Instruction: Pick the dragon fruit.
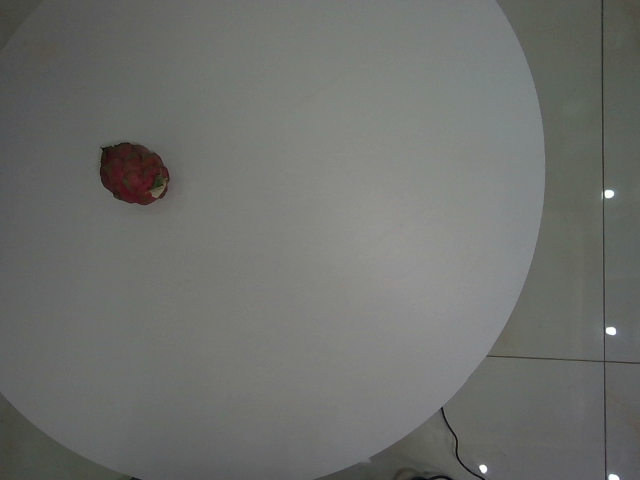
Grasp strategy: vertical